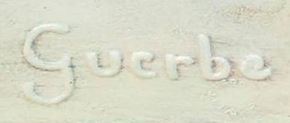
Signature of: raymonde guerbe